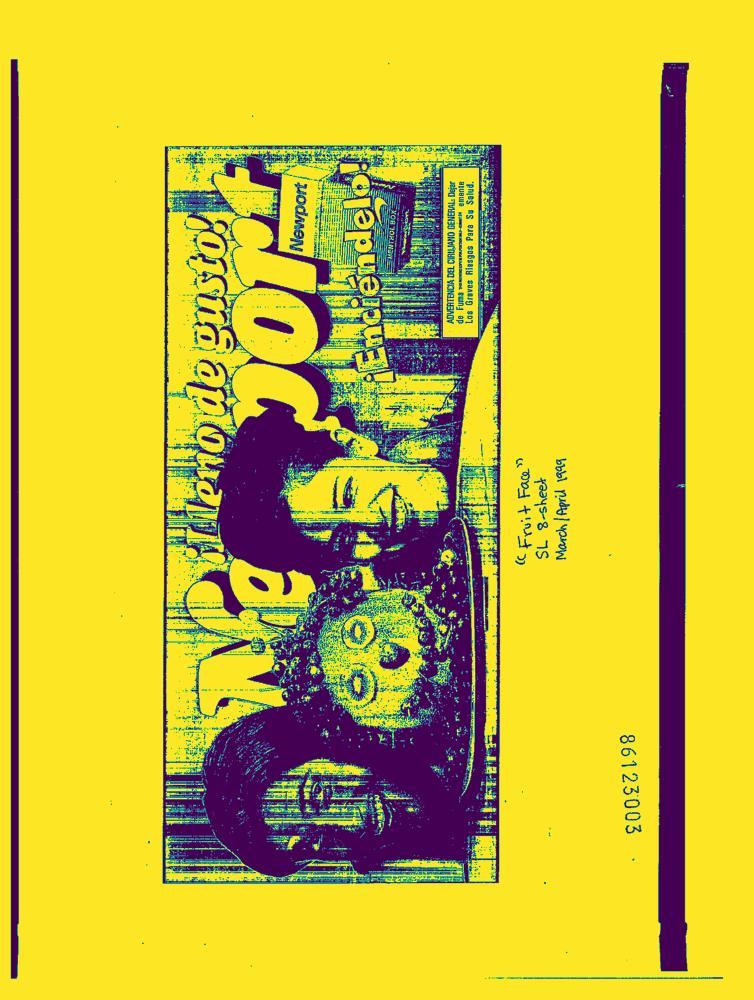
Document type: AD